Question: How is the property described in the document?
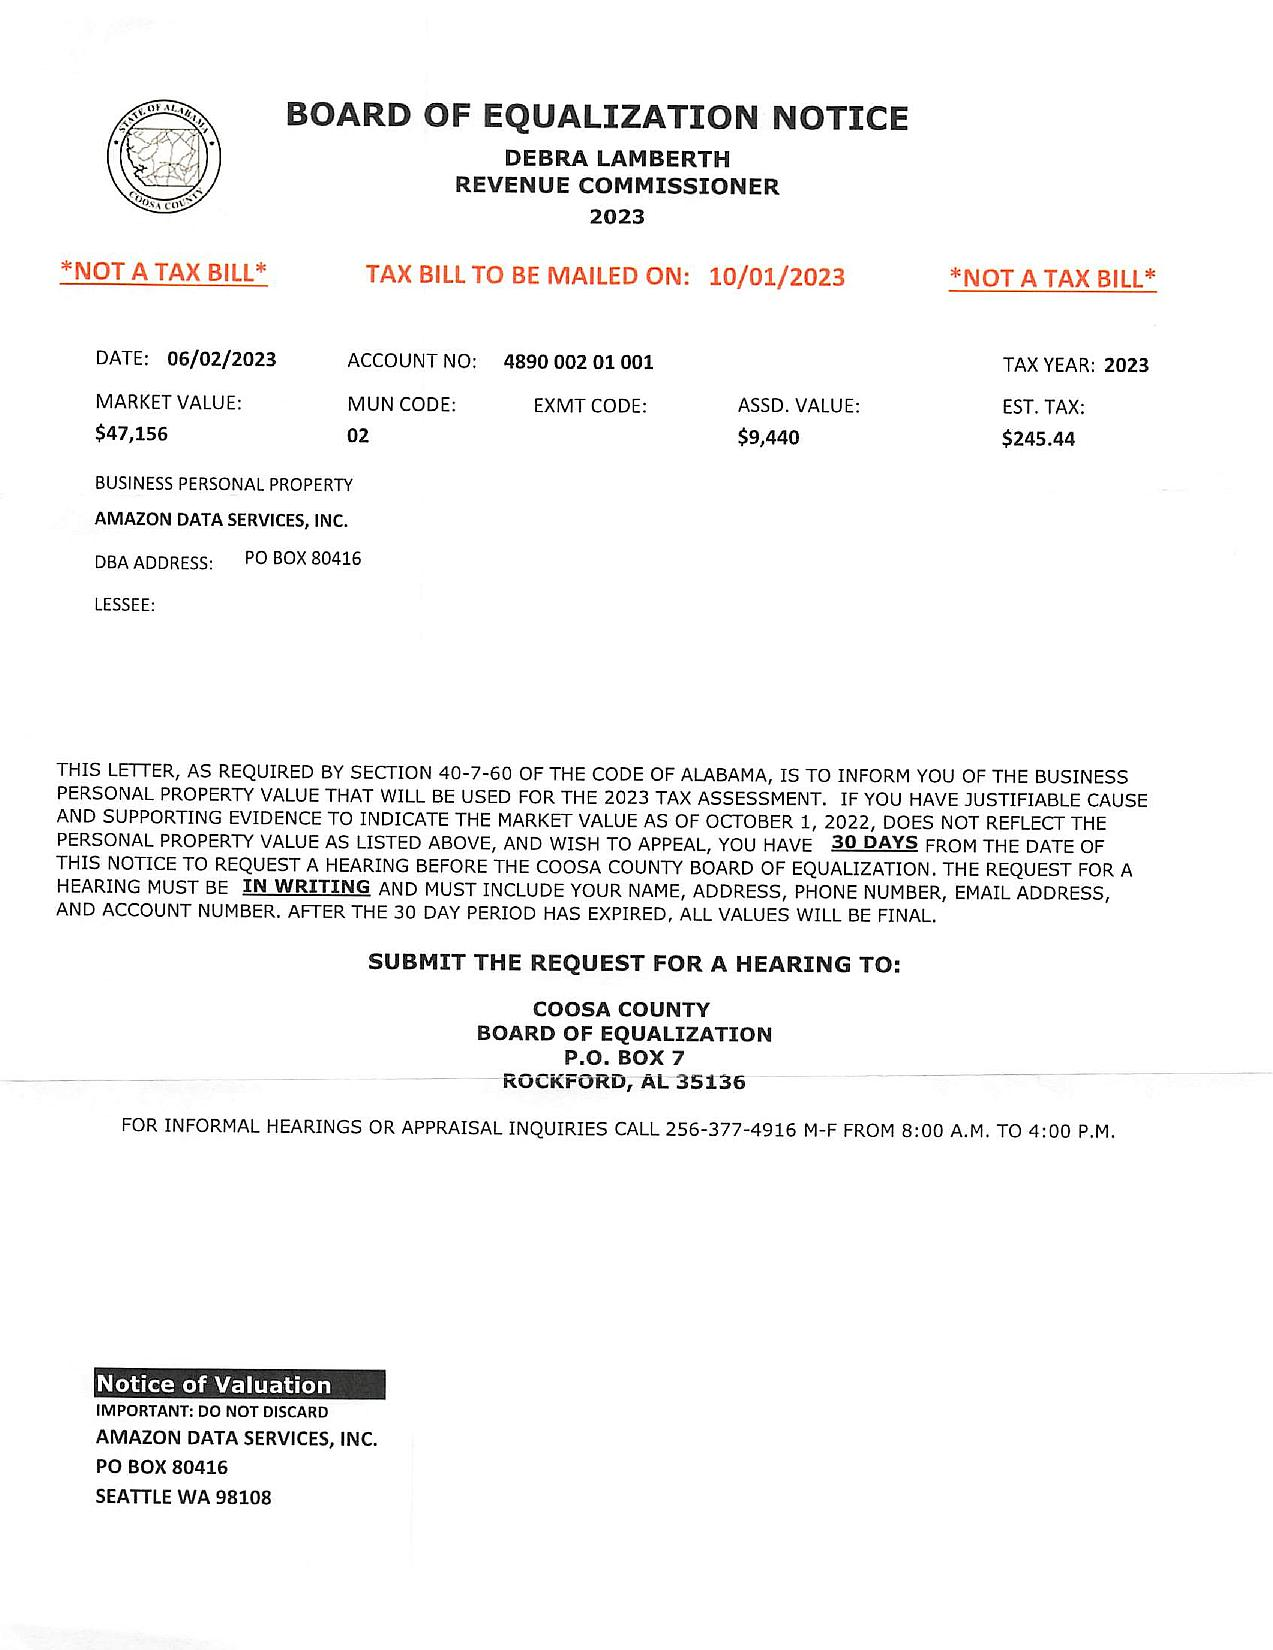
Answer: "BUSINESS PERSONAL PROPERTY"